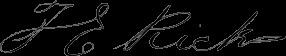
Signature of: thomas edwin ricks